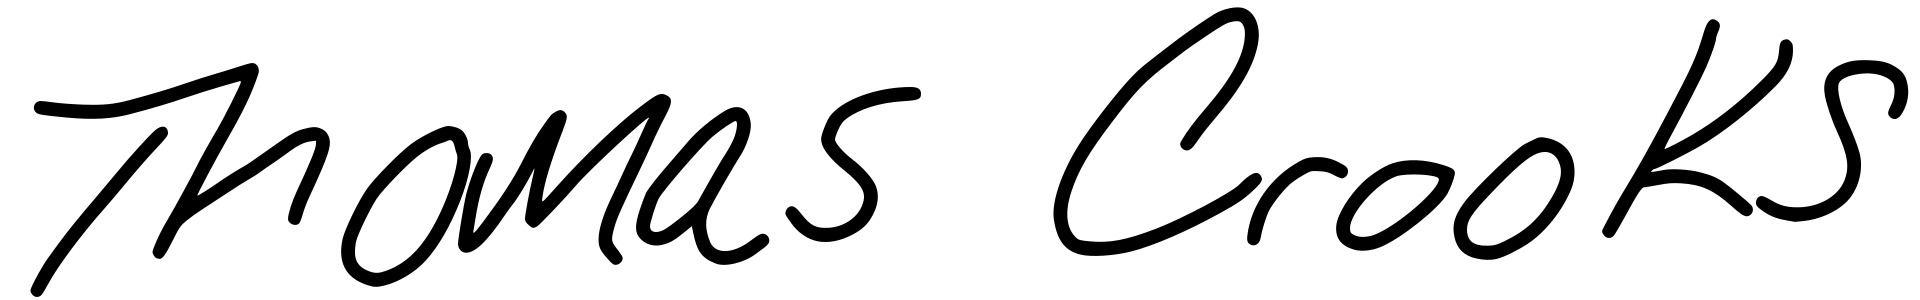
Signature of: thomas matthew crooks